Question: What is the earliest payment due date mentioned in the document?
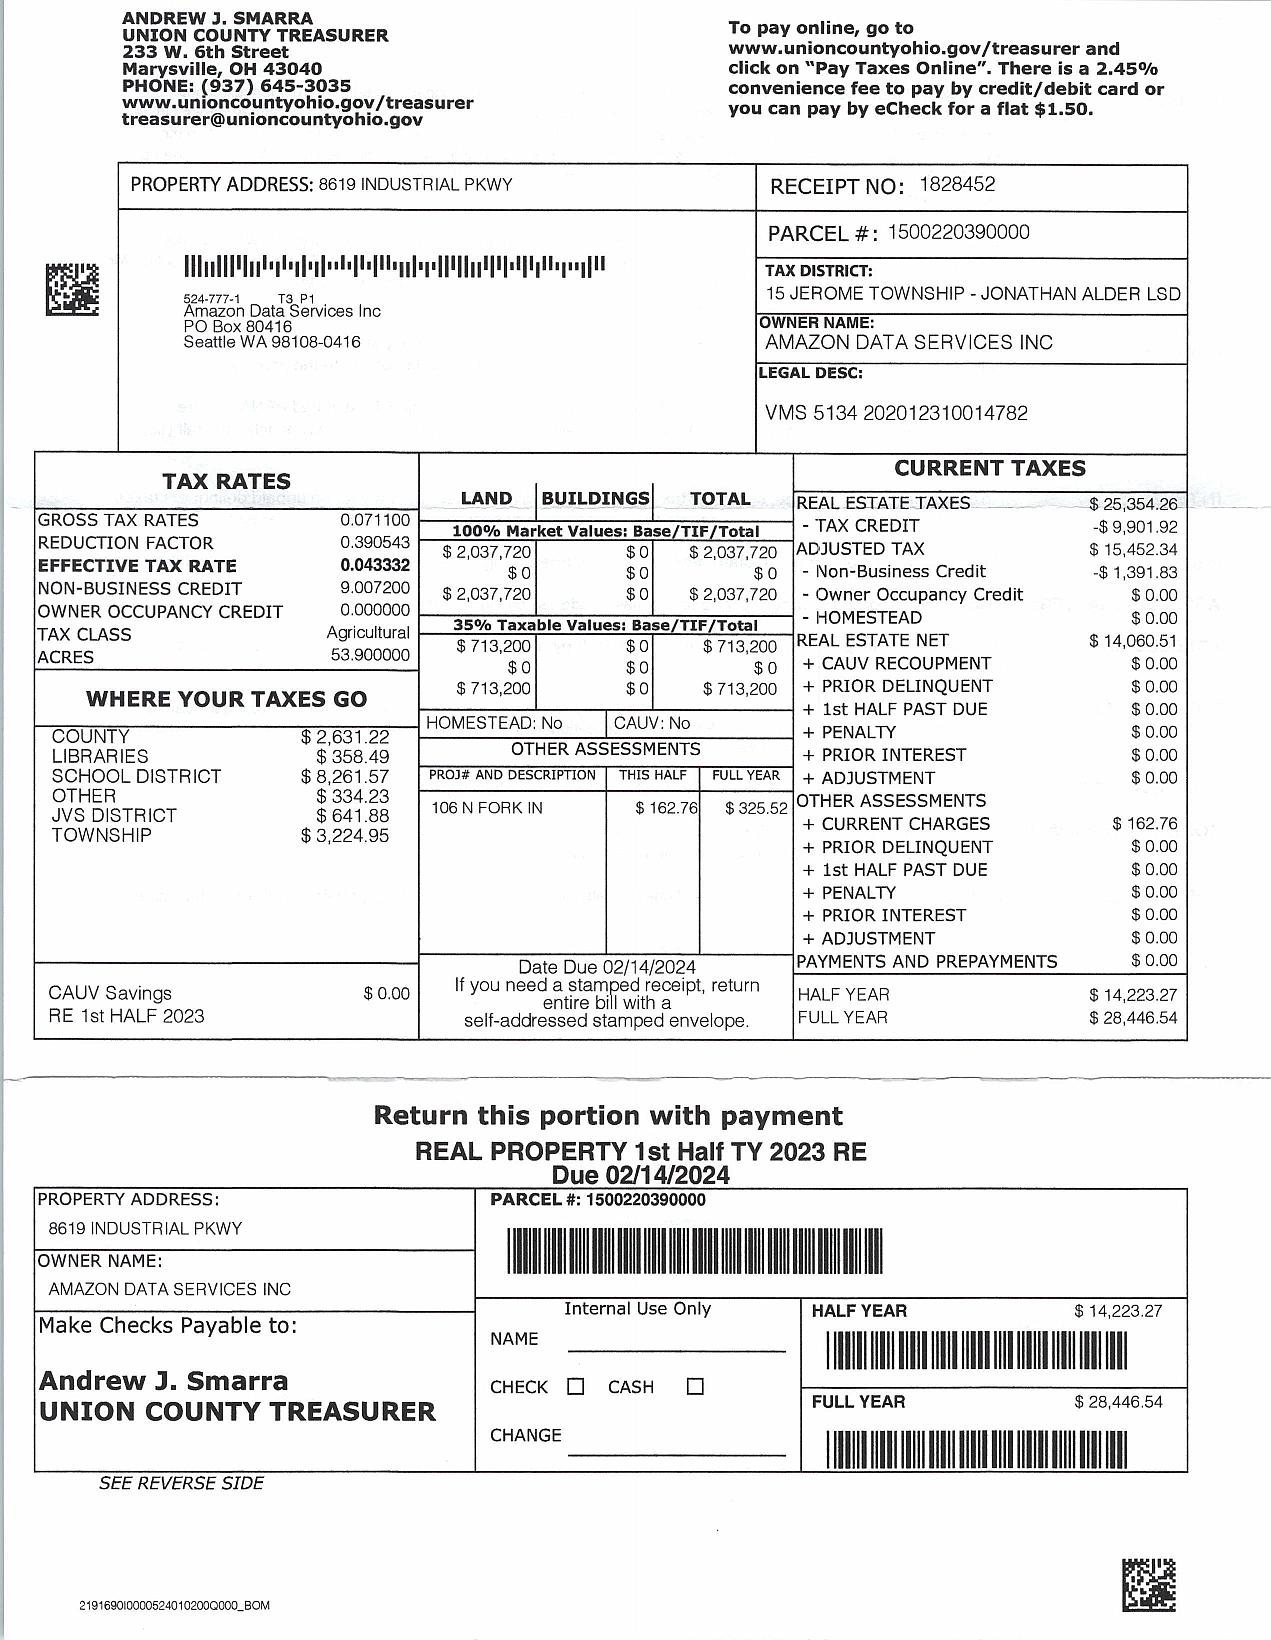
Answer: "2/14/24"